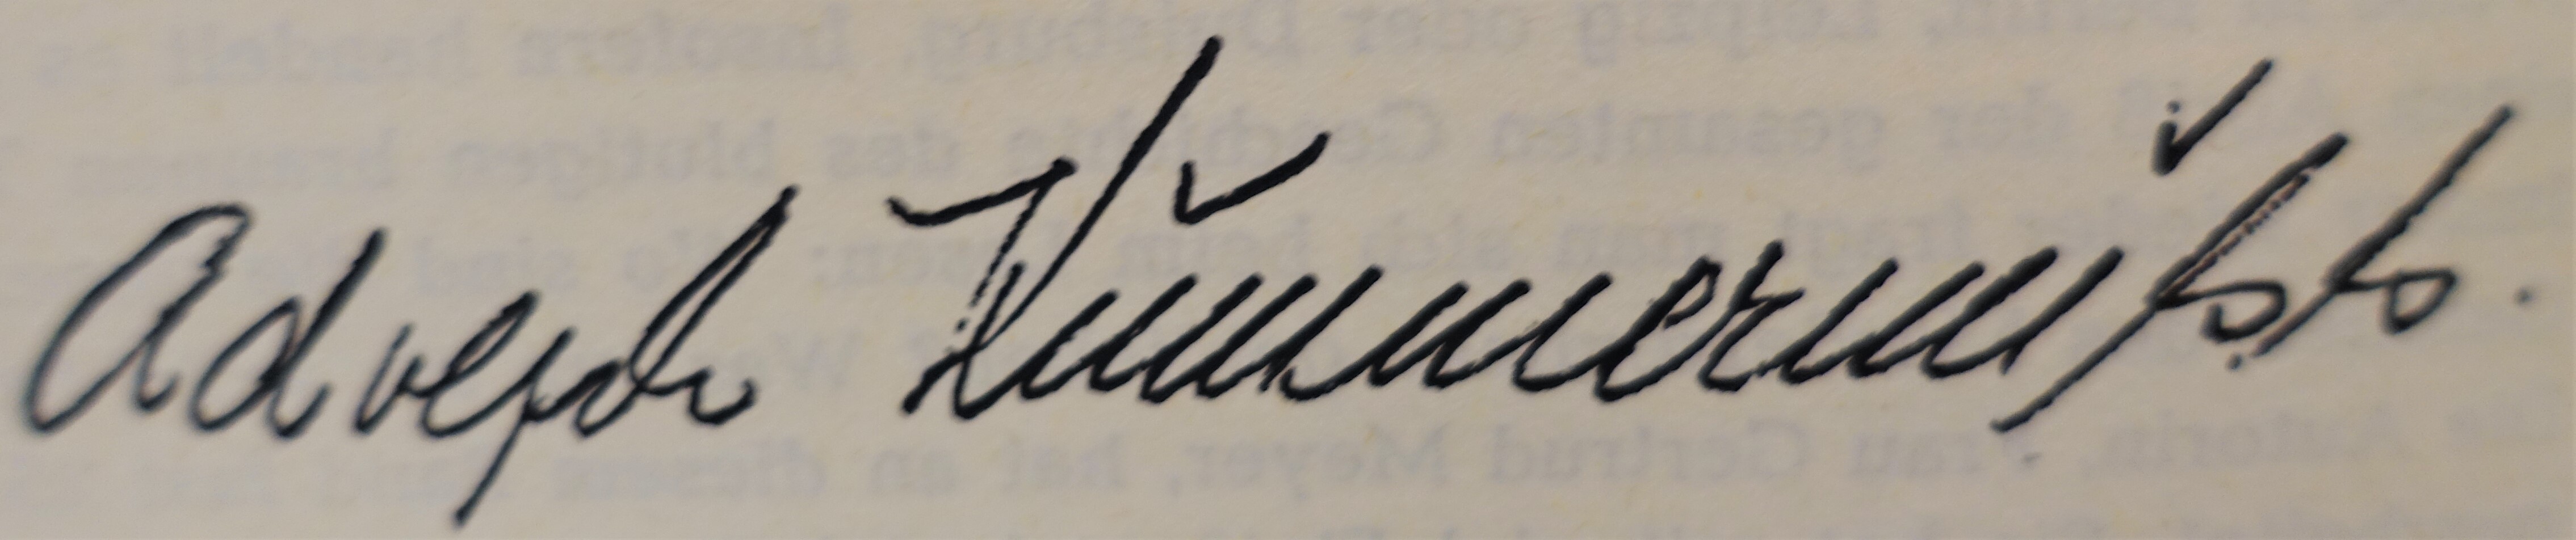
Signature of: adolf kummernuss